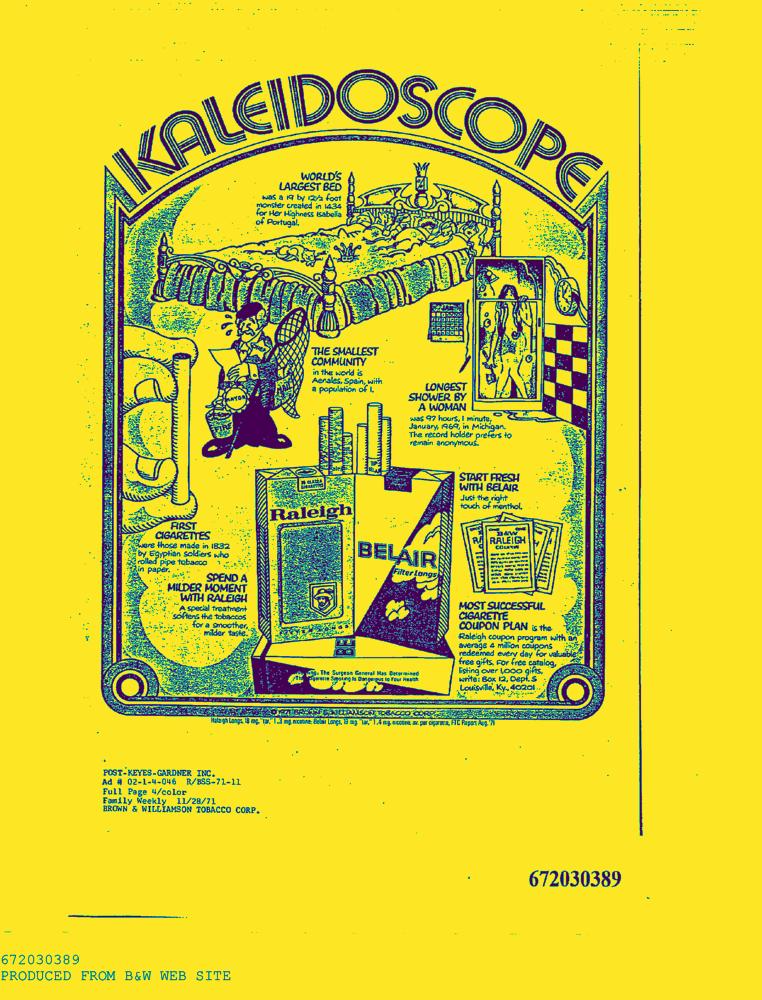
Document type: AD